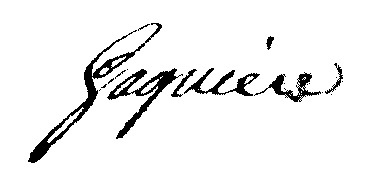
Signature of: pierre gagnière